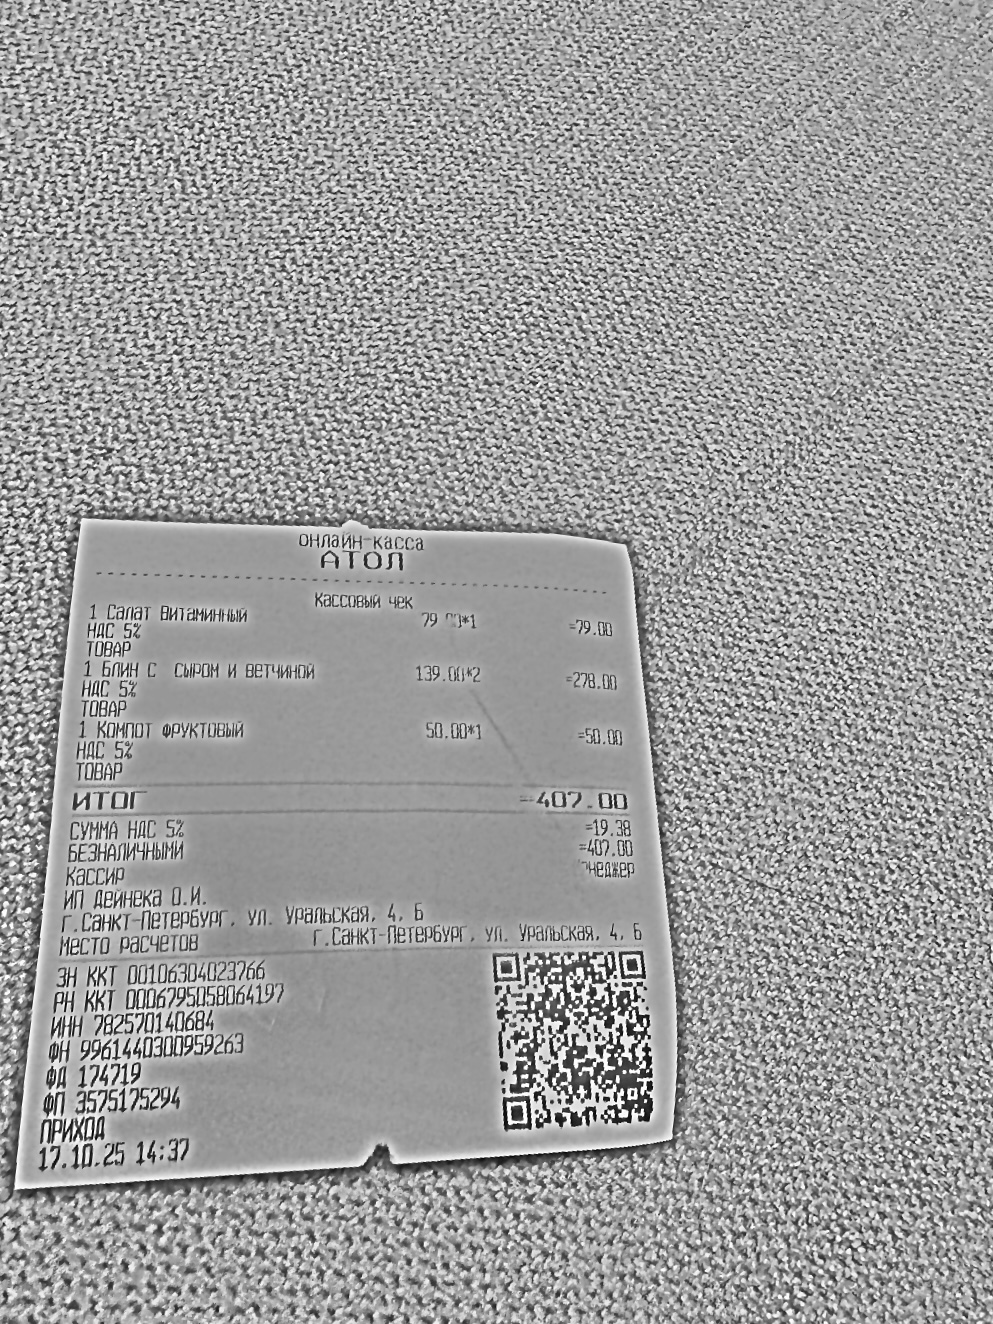
Продавец: ИП Дейнека О.И.
ИНН: 782570140684
Дата: 17.10.25
Товары: 1 Салат Витаминный; 1 Блин с сыром и ветчиной; 1 Компот фруктовый
Количество: 1; 2; 1
Цена: 79.00; 139.00; 50.00
Сумма: 79.00; 278.00; 50.00
Итого: 407.00